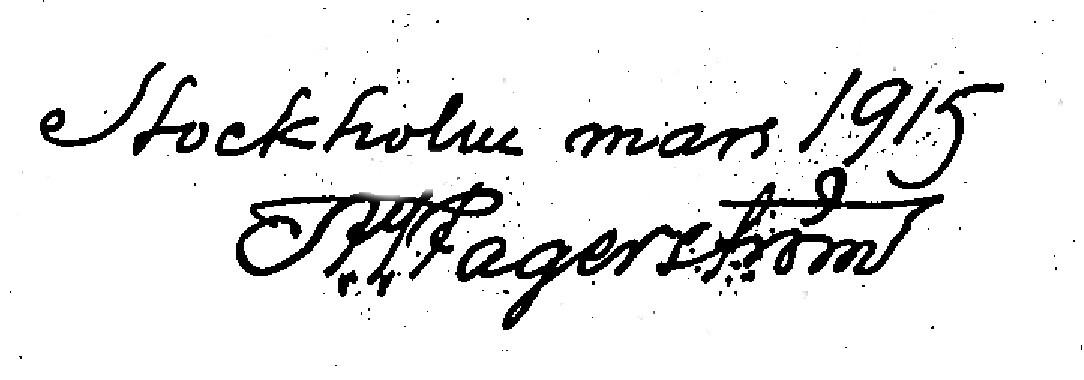
Signature of: victor fagerström